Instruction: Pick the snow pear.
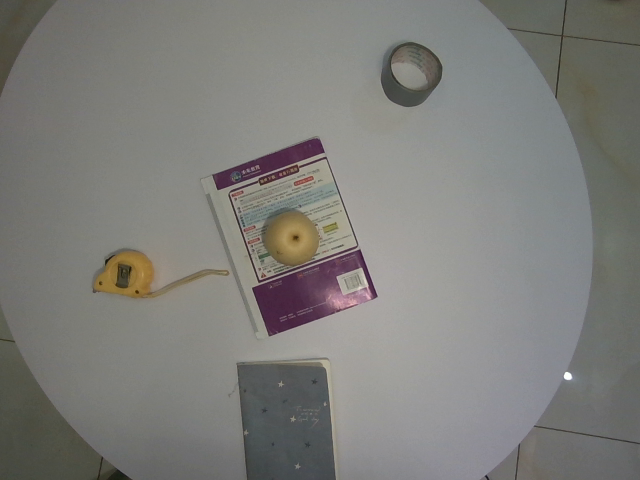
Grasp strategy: vertical